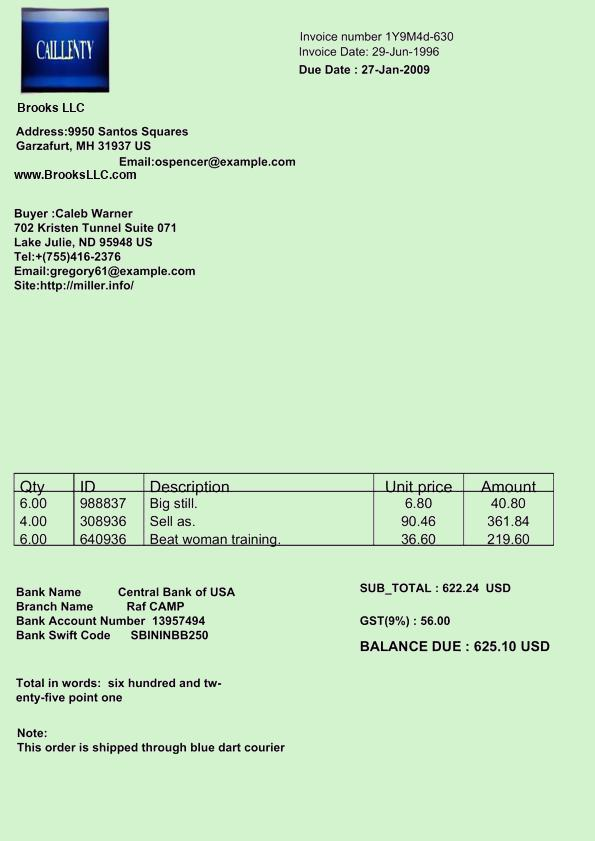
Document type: Invoice